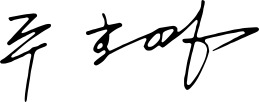
Signature of: joo ho young